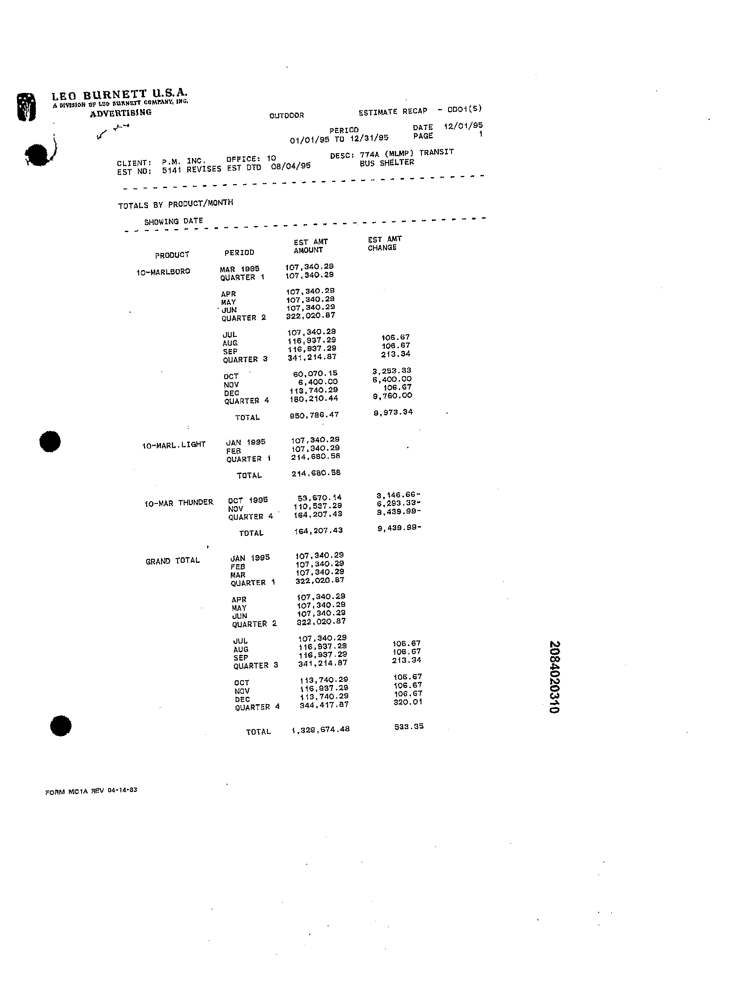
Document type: Invoice